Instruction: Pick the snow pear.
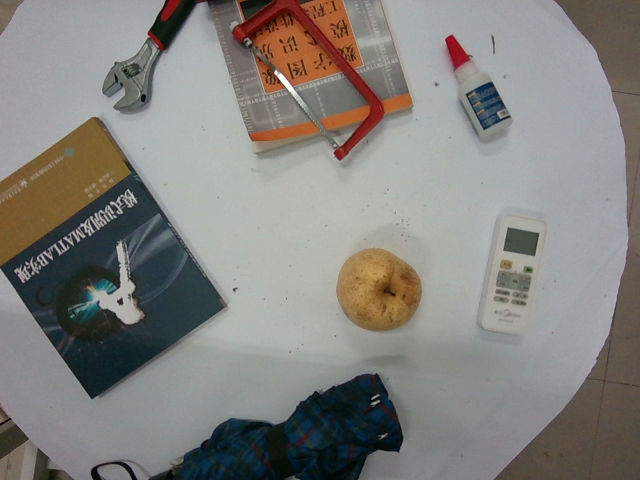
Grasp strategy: vertical